Retrieve the amount in words, amount in figures, name of the payee, date on the cheque, and the bank name from the image.
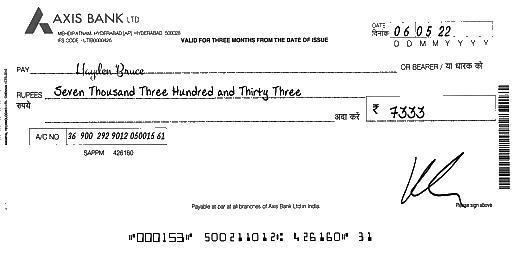
amt_in_words: Seven Thousand Three Hundred and Thirty Three
amt_in_figures: 7333
payee_name: Hayden Bruce
bank_name: AXIS BANK
cheque_date: 06/05/22